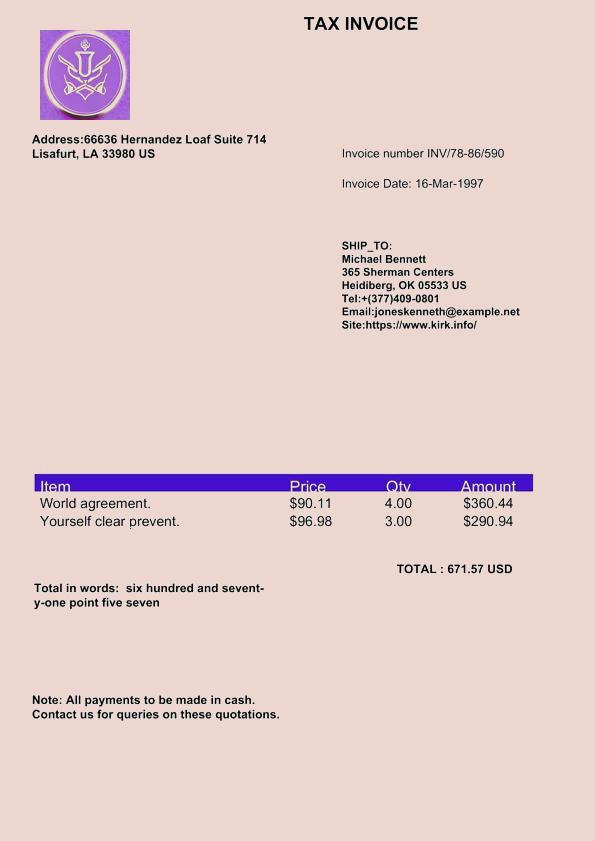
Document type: Invoice